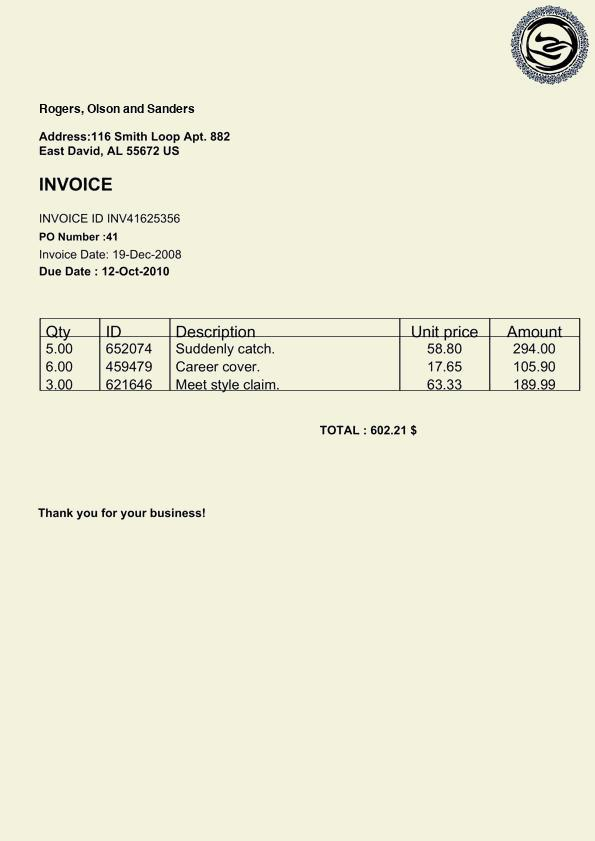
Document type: Invoice